Question: How does the patient history play a role?
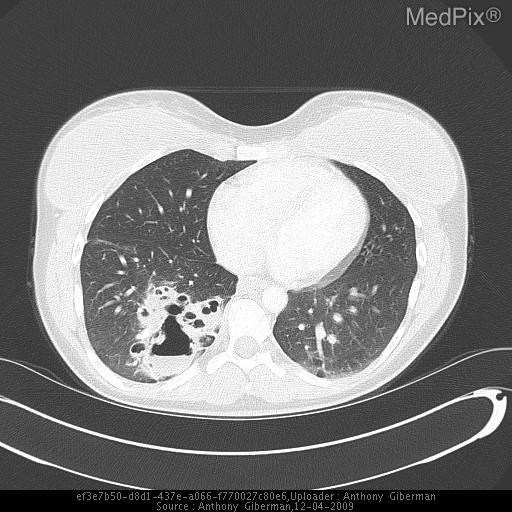
Answer: The patient's history of 22-year-old woman with history of recurrent pulmonary infections presents with cough for 2.5 weeks, fever, intermittent sputum production, but no hemoptysis is key in understanding the case.